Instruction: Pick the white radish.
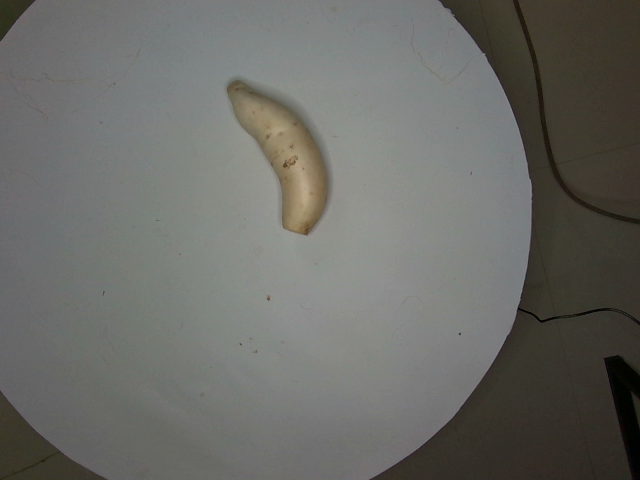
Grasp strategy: vertical